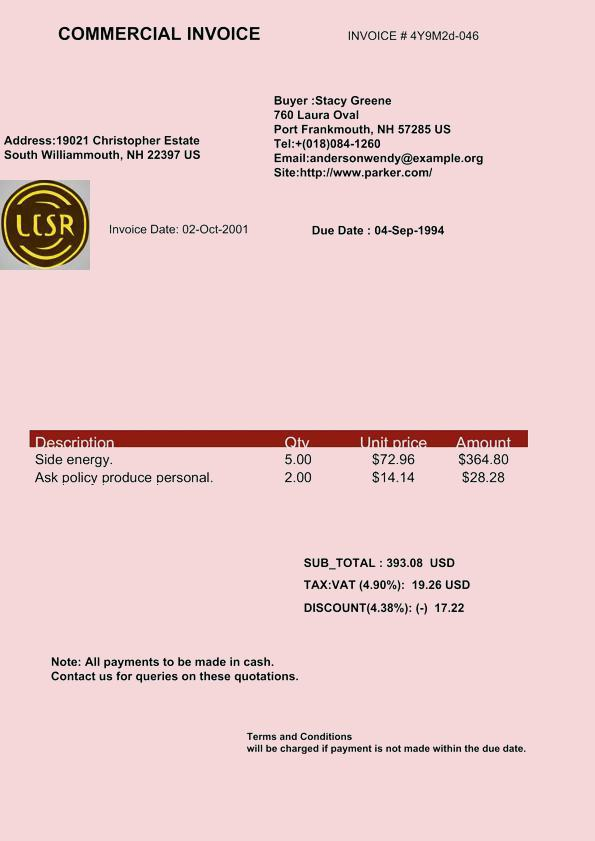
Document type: Invoice